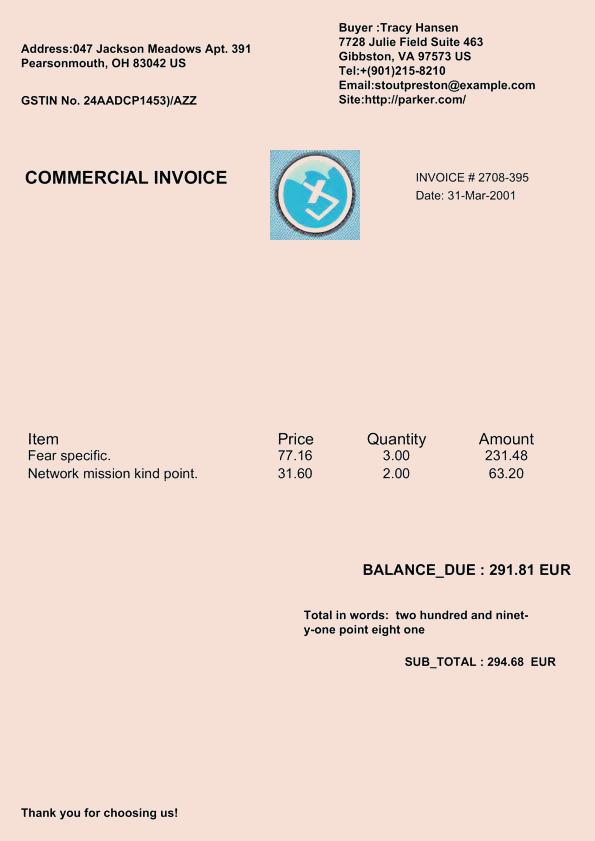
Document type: Invoice